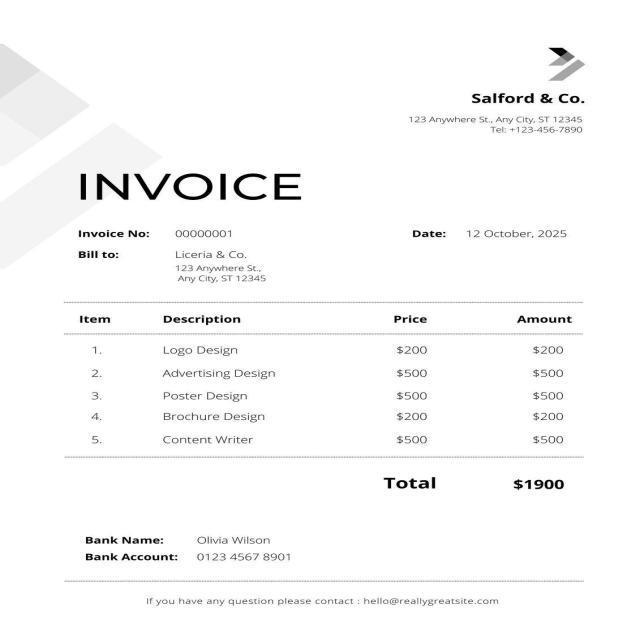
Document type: Invoice